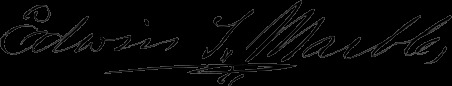
Signature of: edwin t marble